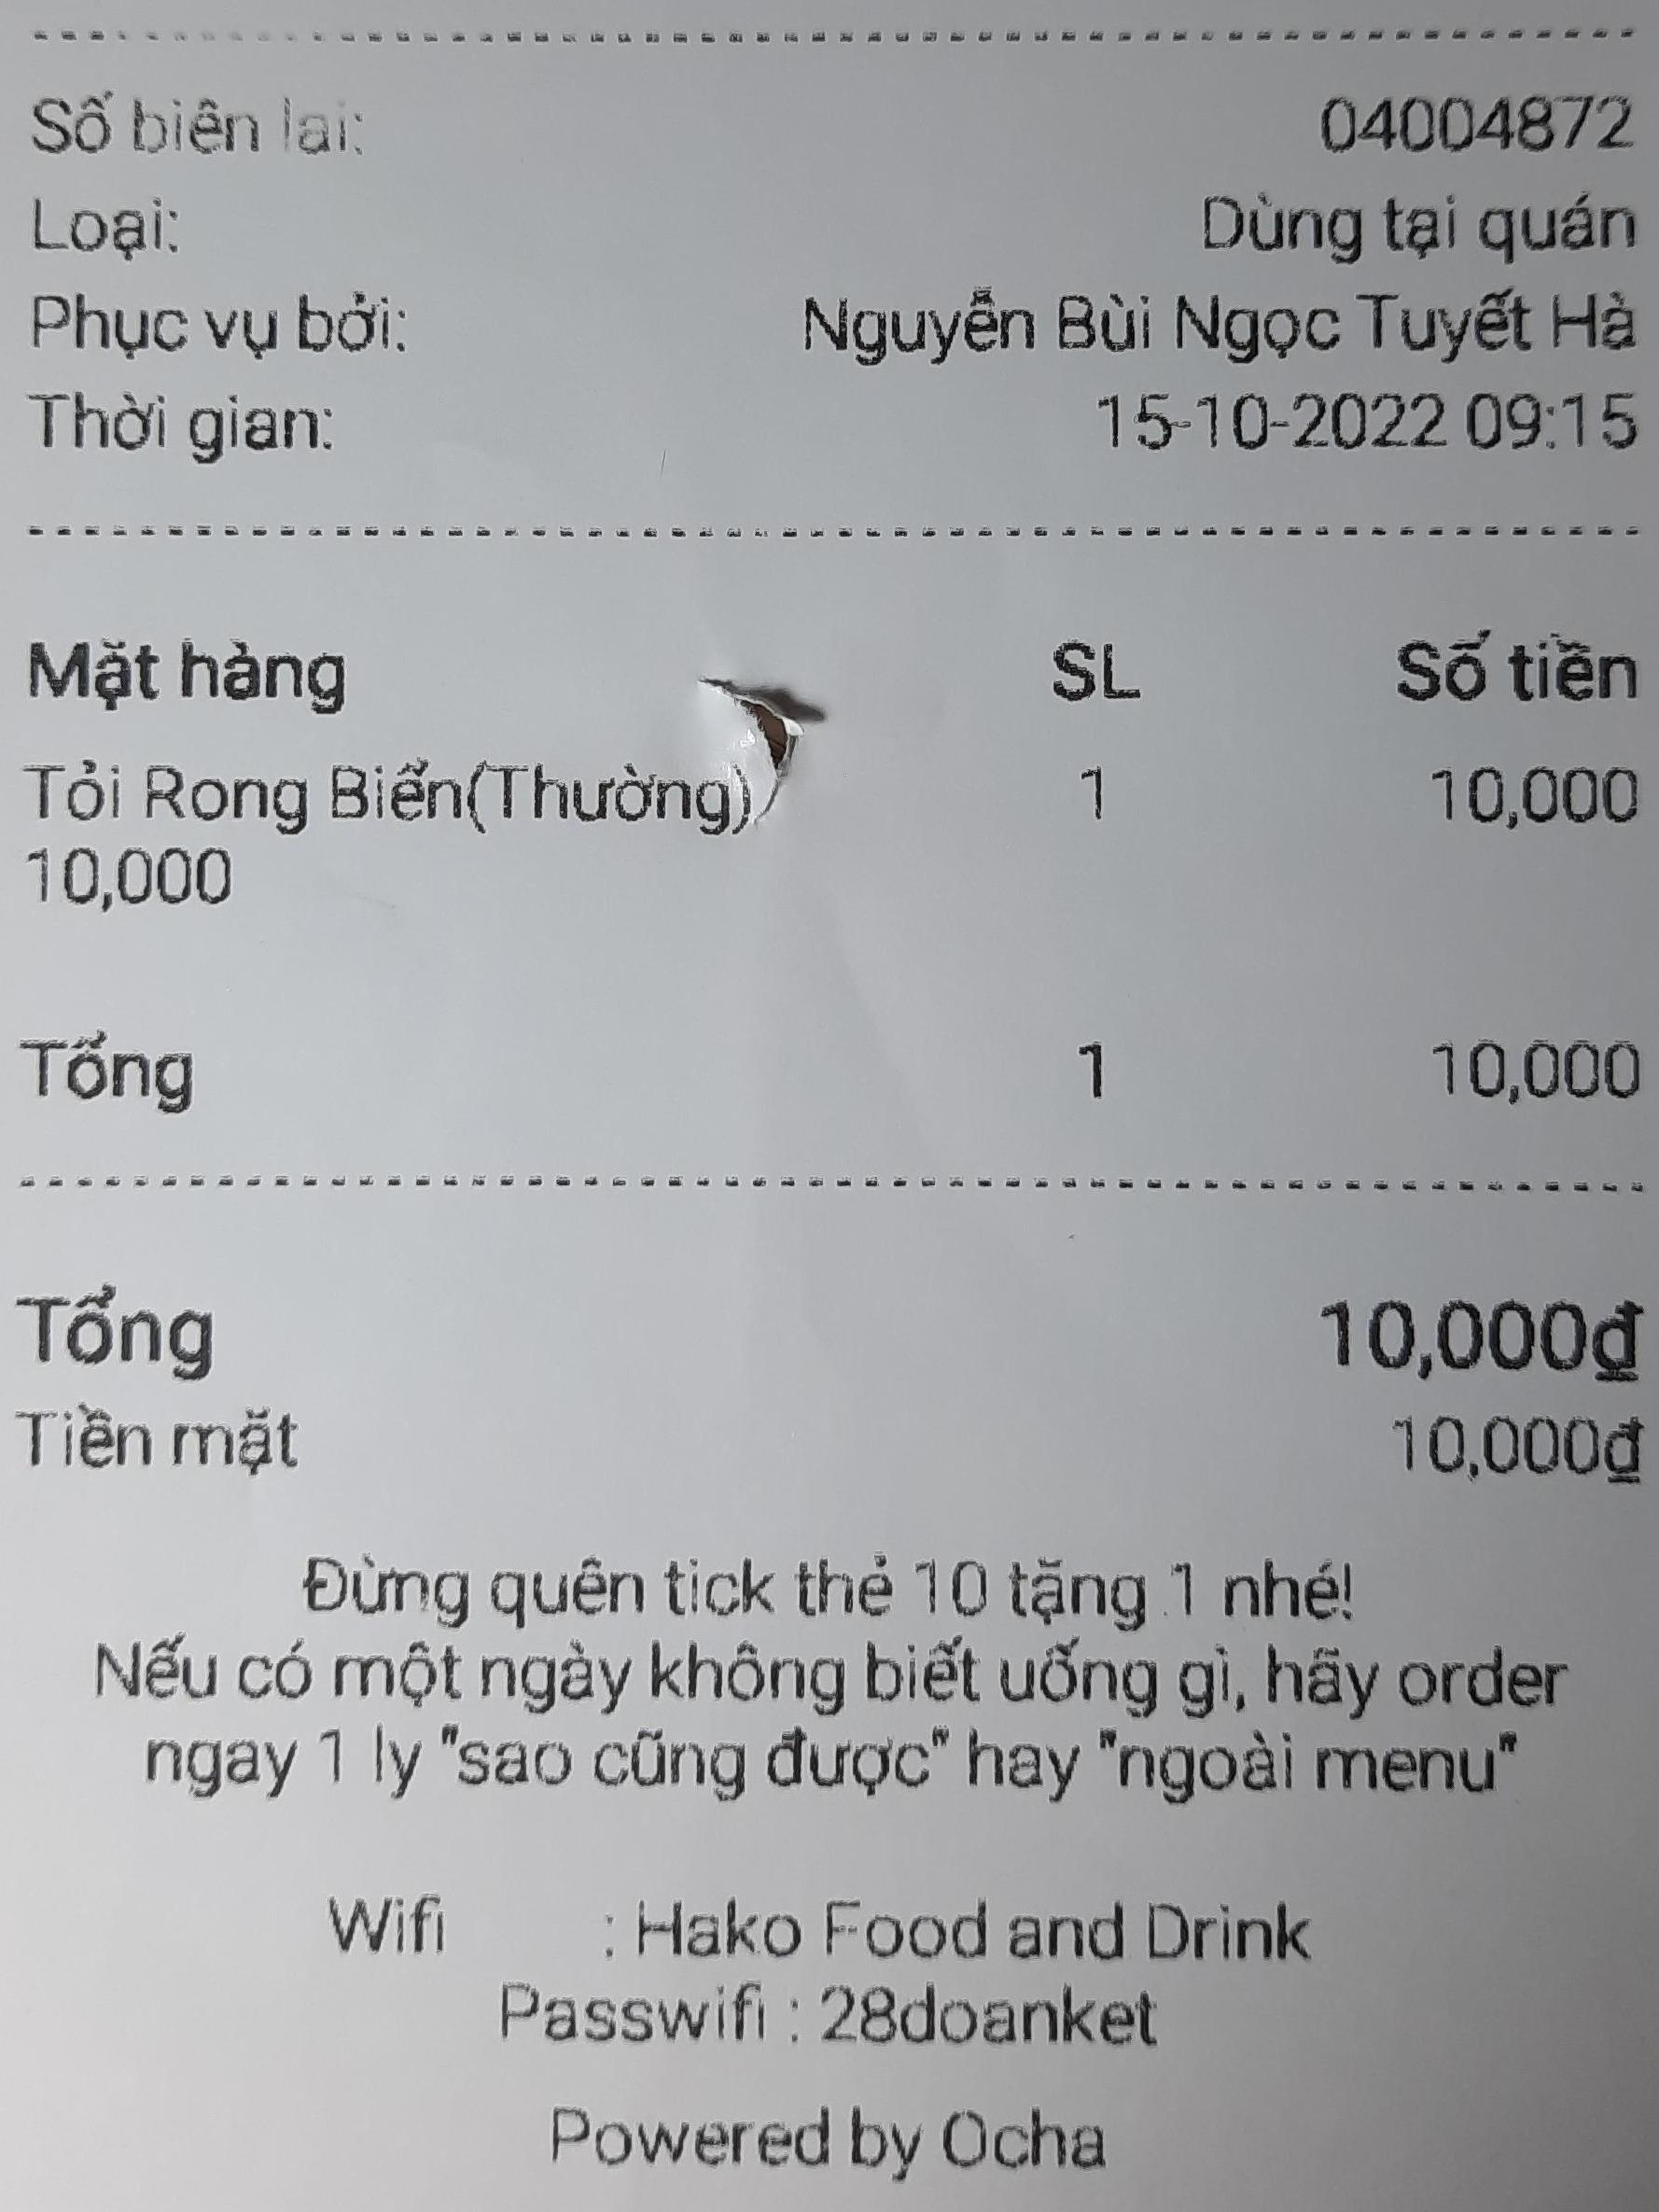
Số biên lai: 04004872
Loại: Dùng tại quán
Phục vụ bởi: Nguyễn Bùi Ngọc Tuyết Hà
Thời gian: 15-10-2022 09:15

<table>
<tr>
<th>Mặt hàng</th>
<th>SL</th>
<th>Số tiền</th>
</tr>
<tr>
<td>Tỏi Rong Biển(Thường)</td>
<td>1</td>
<td>10,000</td>
</tr>
<tr>
<td>10,000</td>
<td></td>
<td></td>
</tr>
</table>

<table>
<tr>
<th>Tổng</th>
<th>1</th>
<th>10,000</th>
</tr>
</table>

Tổng 10,000đ
Tiền mặt 10,000đ

Đừng quên tick thẻ 10 tặng 1 nhé!
Nếu có một ngày không biết uống gì, hãy order ngay 1 ly "sao cũng được" hay "ngoài menu"

Wifi : Hako Food and Drink
Passwifi : 28doanket

Powered by Ocha